Question: What is the suspected problem?
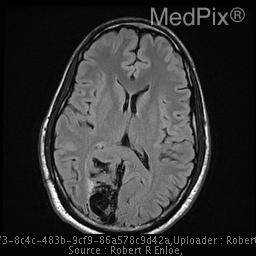
Answer: The findings suggest •  Right occipital lesion
•  Serpentine hypointensities with surrounding edema
•  Enlarged feeding vessels from both PCA and MCA supply
•  Small feeder from the ACA
•  Enlarged draining veins - varix -drains into superior sagittal sinus. Right occipital lobe serpentine flow voids suggesting arteriovenous malformation. Some FLAIR hyperintensity is seen on the lateral aspect suggestive of mild edema and possible impairment of occipital venous drainage.. The patient might have a history of 26 year-old man with increasing right-sided parietal and occipital headaches.